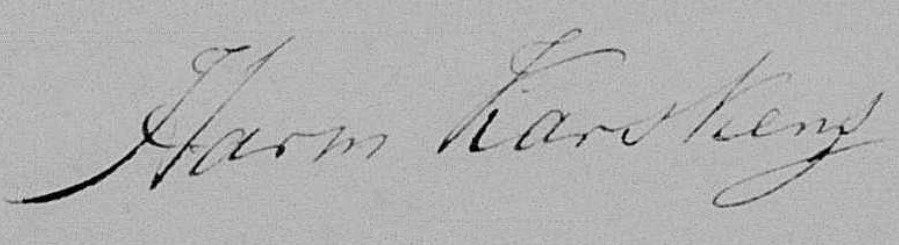
Signature of: harm karskens